Extract the amount written in words, the amount in digits, the name of the payee, the date on the cheque, and the bank's name from the image.
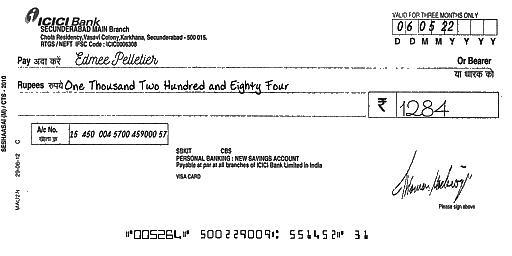
amt_in_words: One Thousand Two Hundred and Eighty Four
amt_in_figures: 1284
payee_name: Edmee Pelletier
bank_name: ICICI Bank
cheque_date: 06/05/22